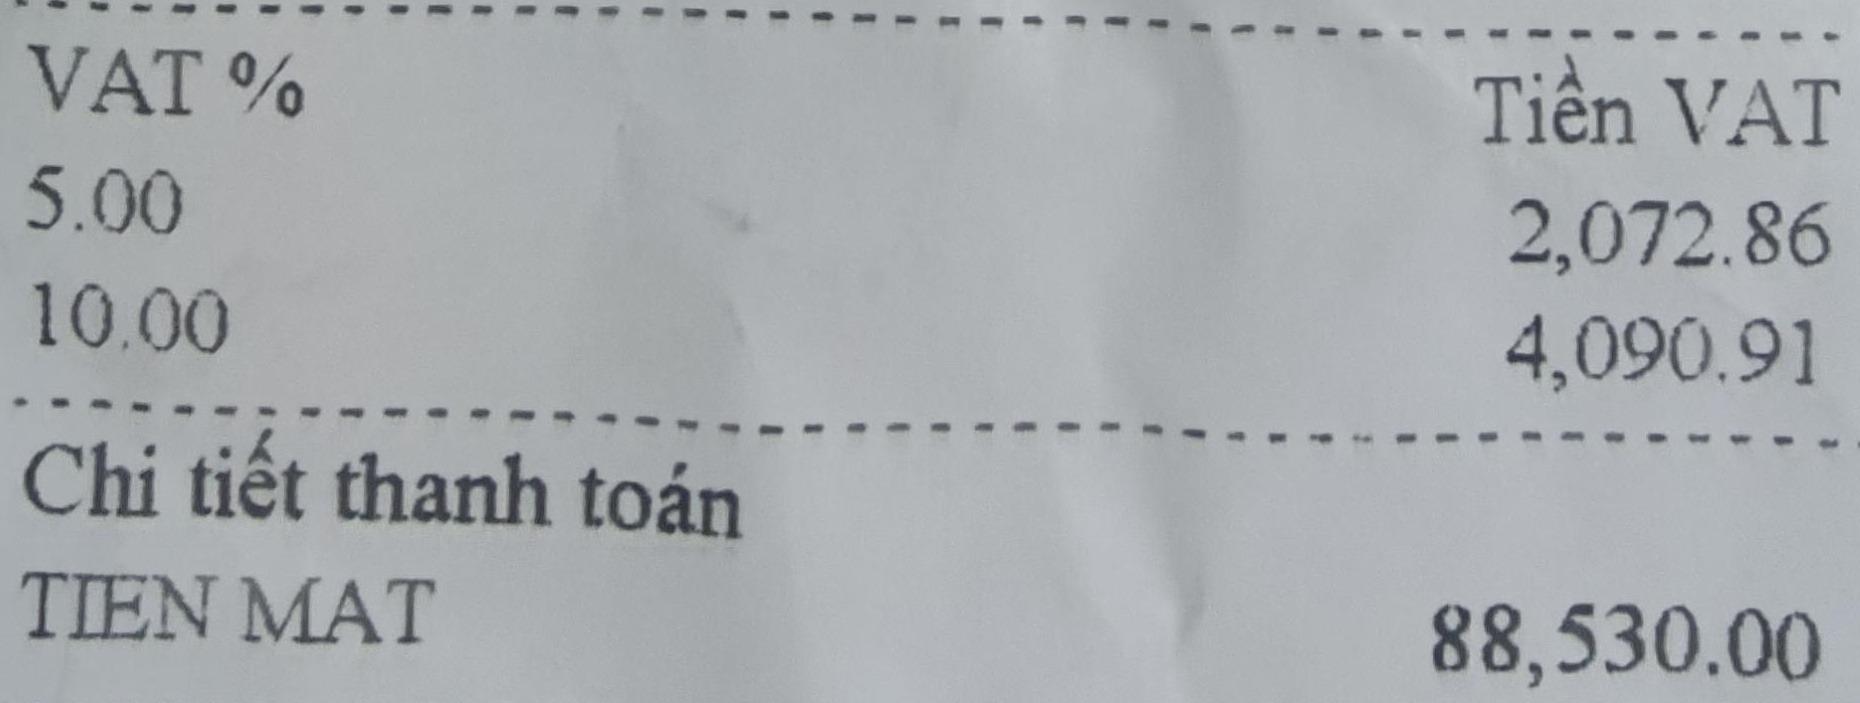
<table>
<tr>
<th>VAT %</th>
<th>Tiền VAT</th>
</tr>
<tr>
<td>5.00</td>
<td>2,072.86</td>
</tr>
<tr>
<td>10.00</td>
<td>4,090.91</td>
</tr>
</table>

Chi tiết thanh toán
TIEN MAT 88,530.00